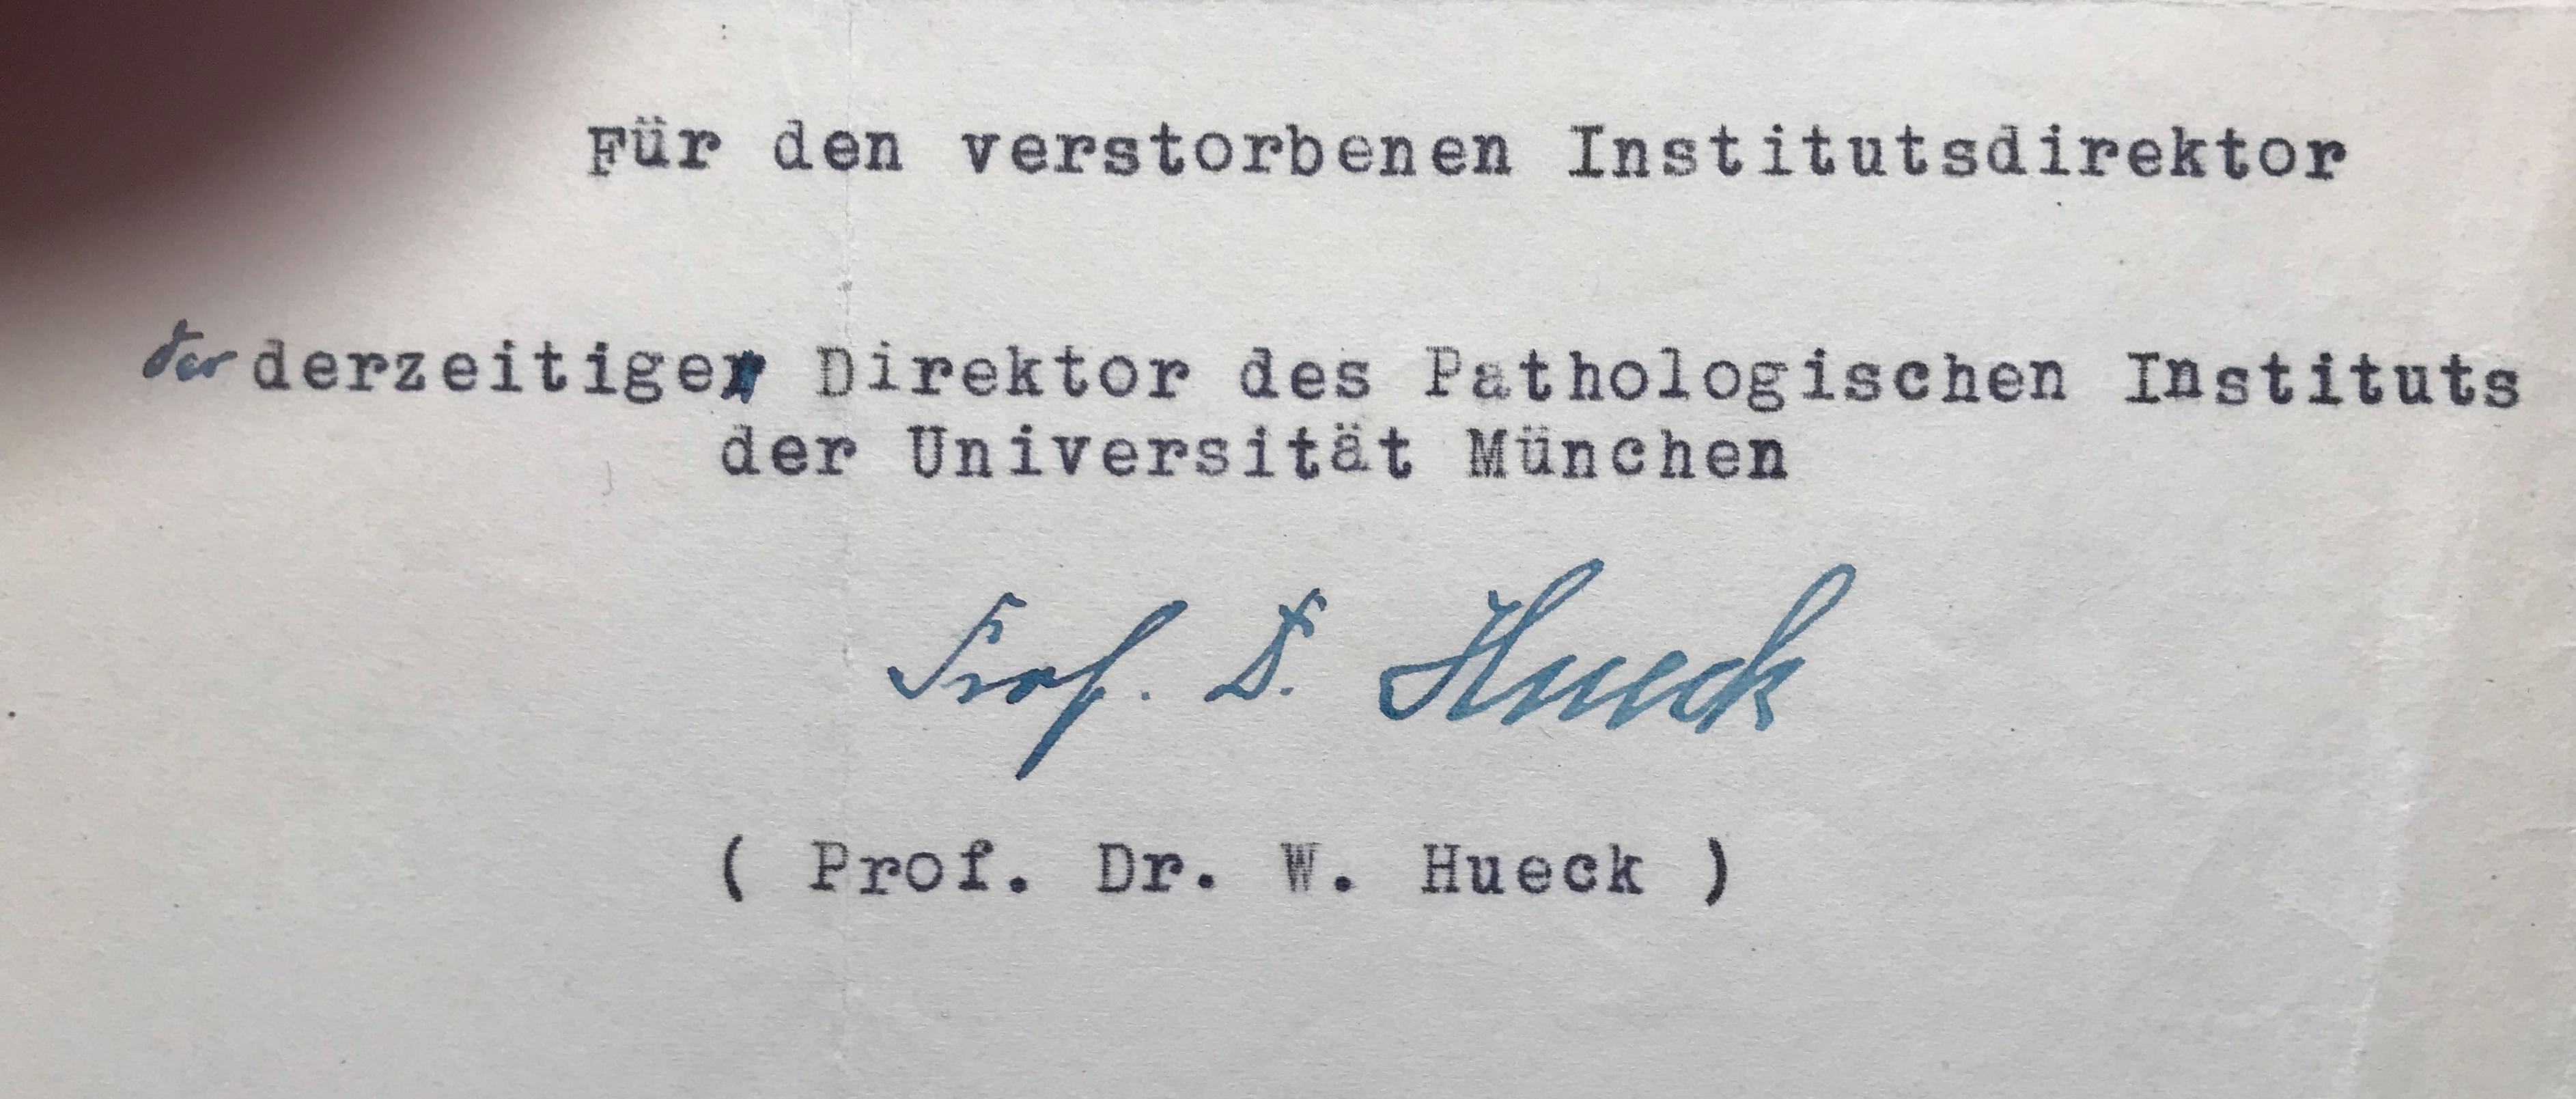
Signature of: werner hueck